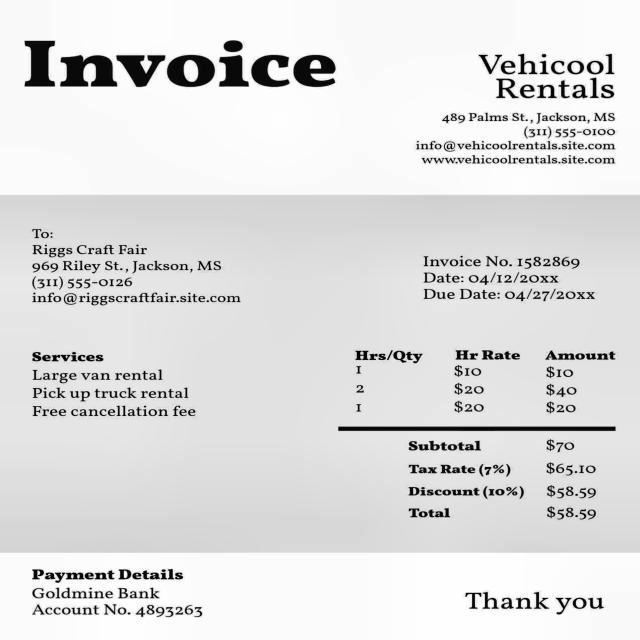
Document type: Invoice